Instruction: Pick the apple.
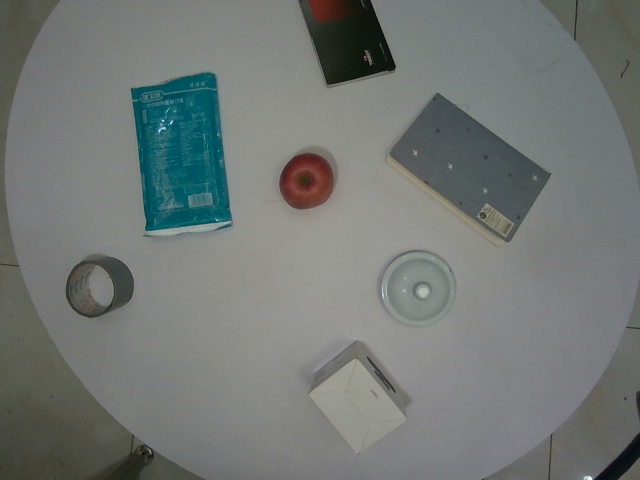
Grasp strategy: vertical